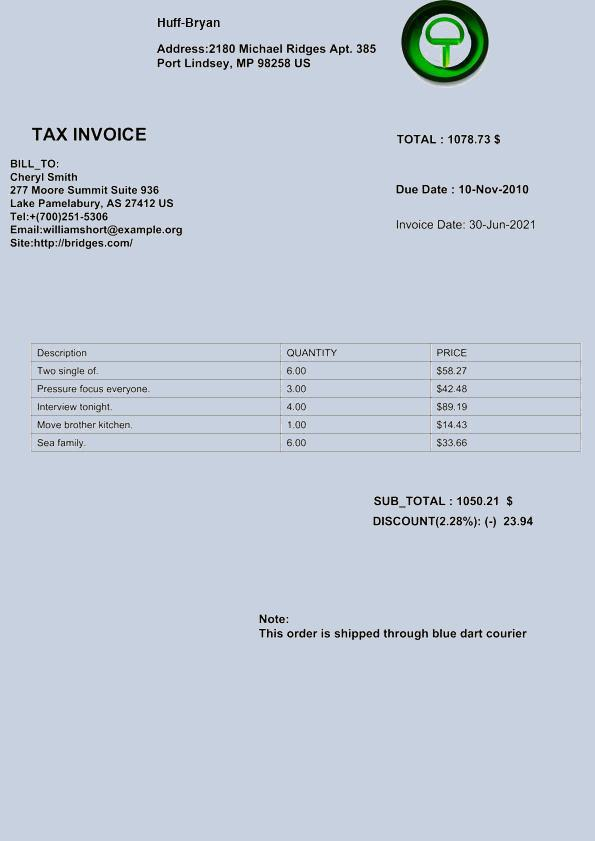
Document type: Invoice